Question: How does the patient history play a role?
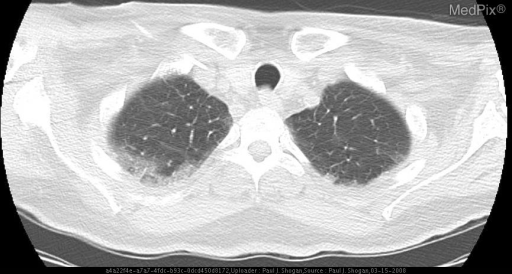
Answer: The patient's history of 60 year old male with tachypnea and tachycardia with high clinical concern for pulmonary embolus. is key in understanding the case.